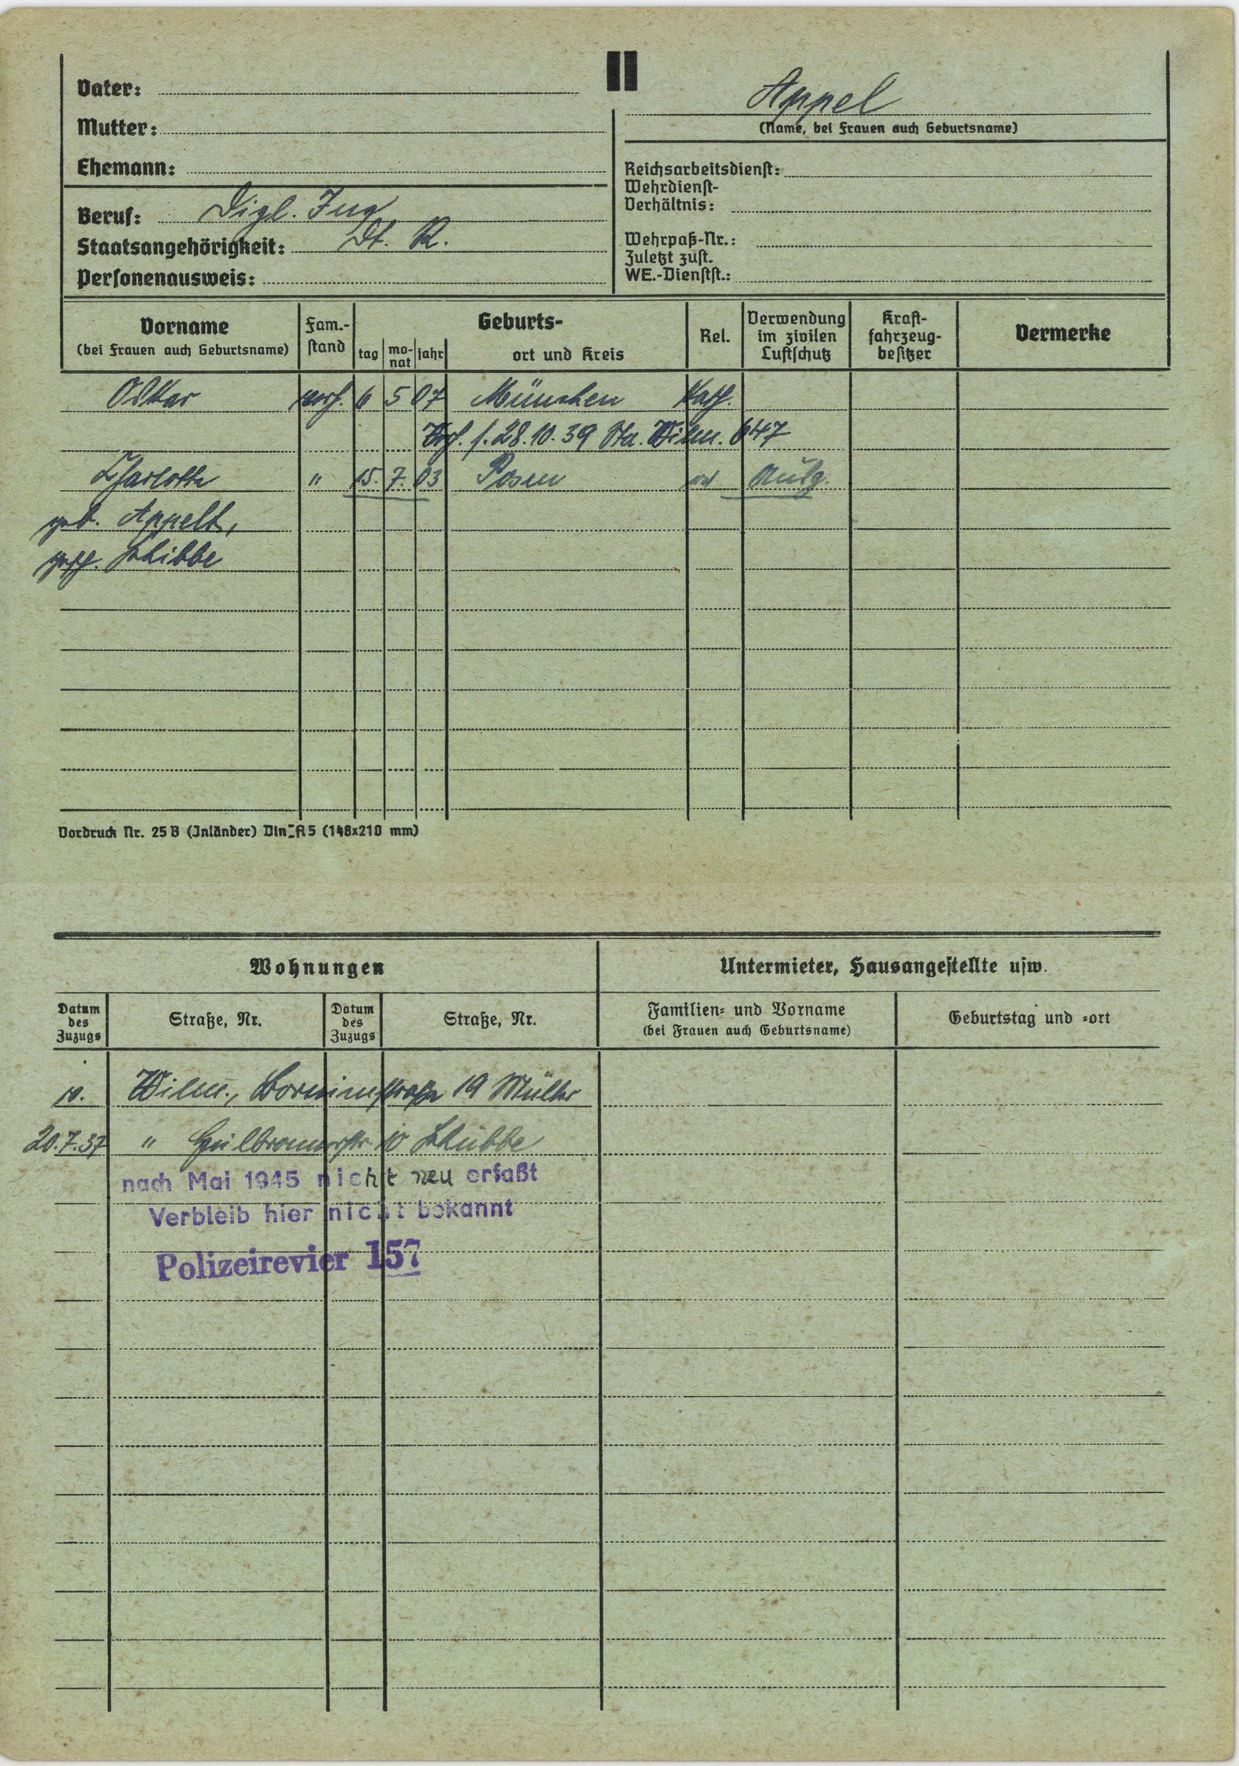
Appel